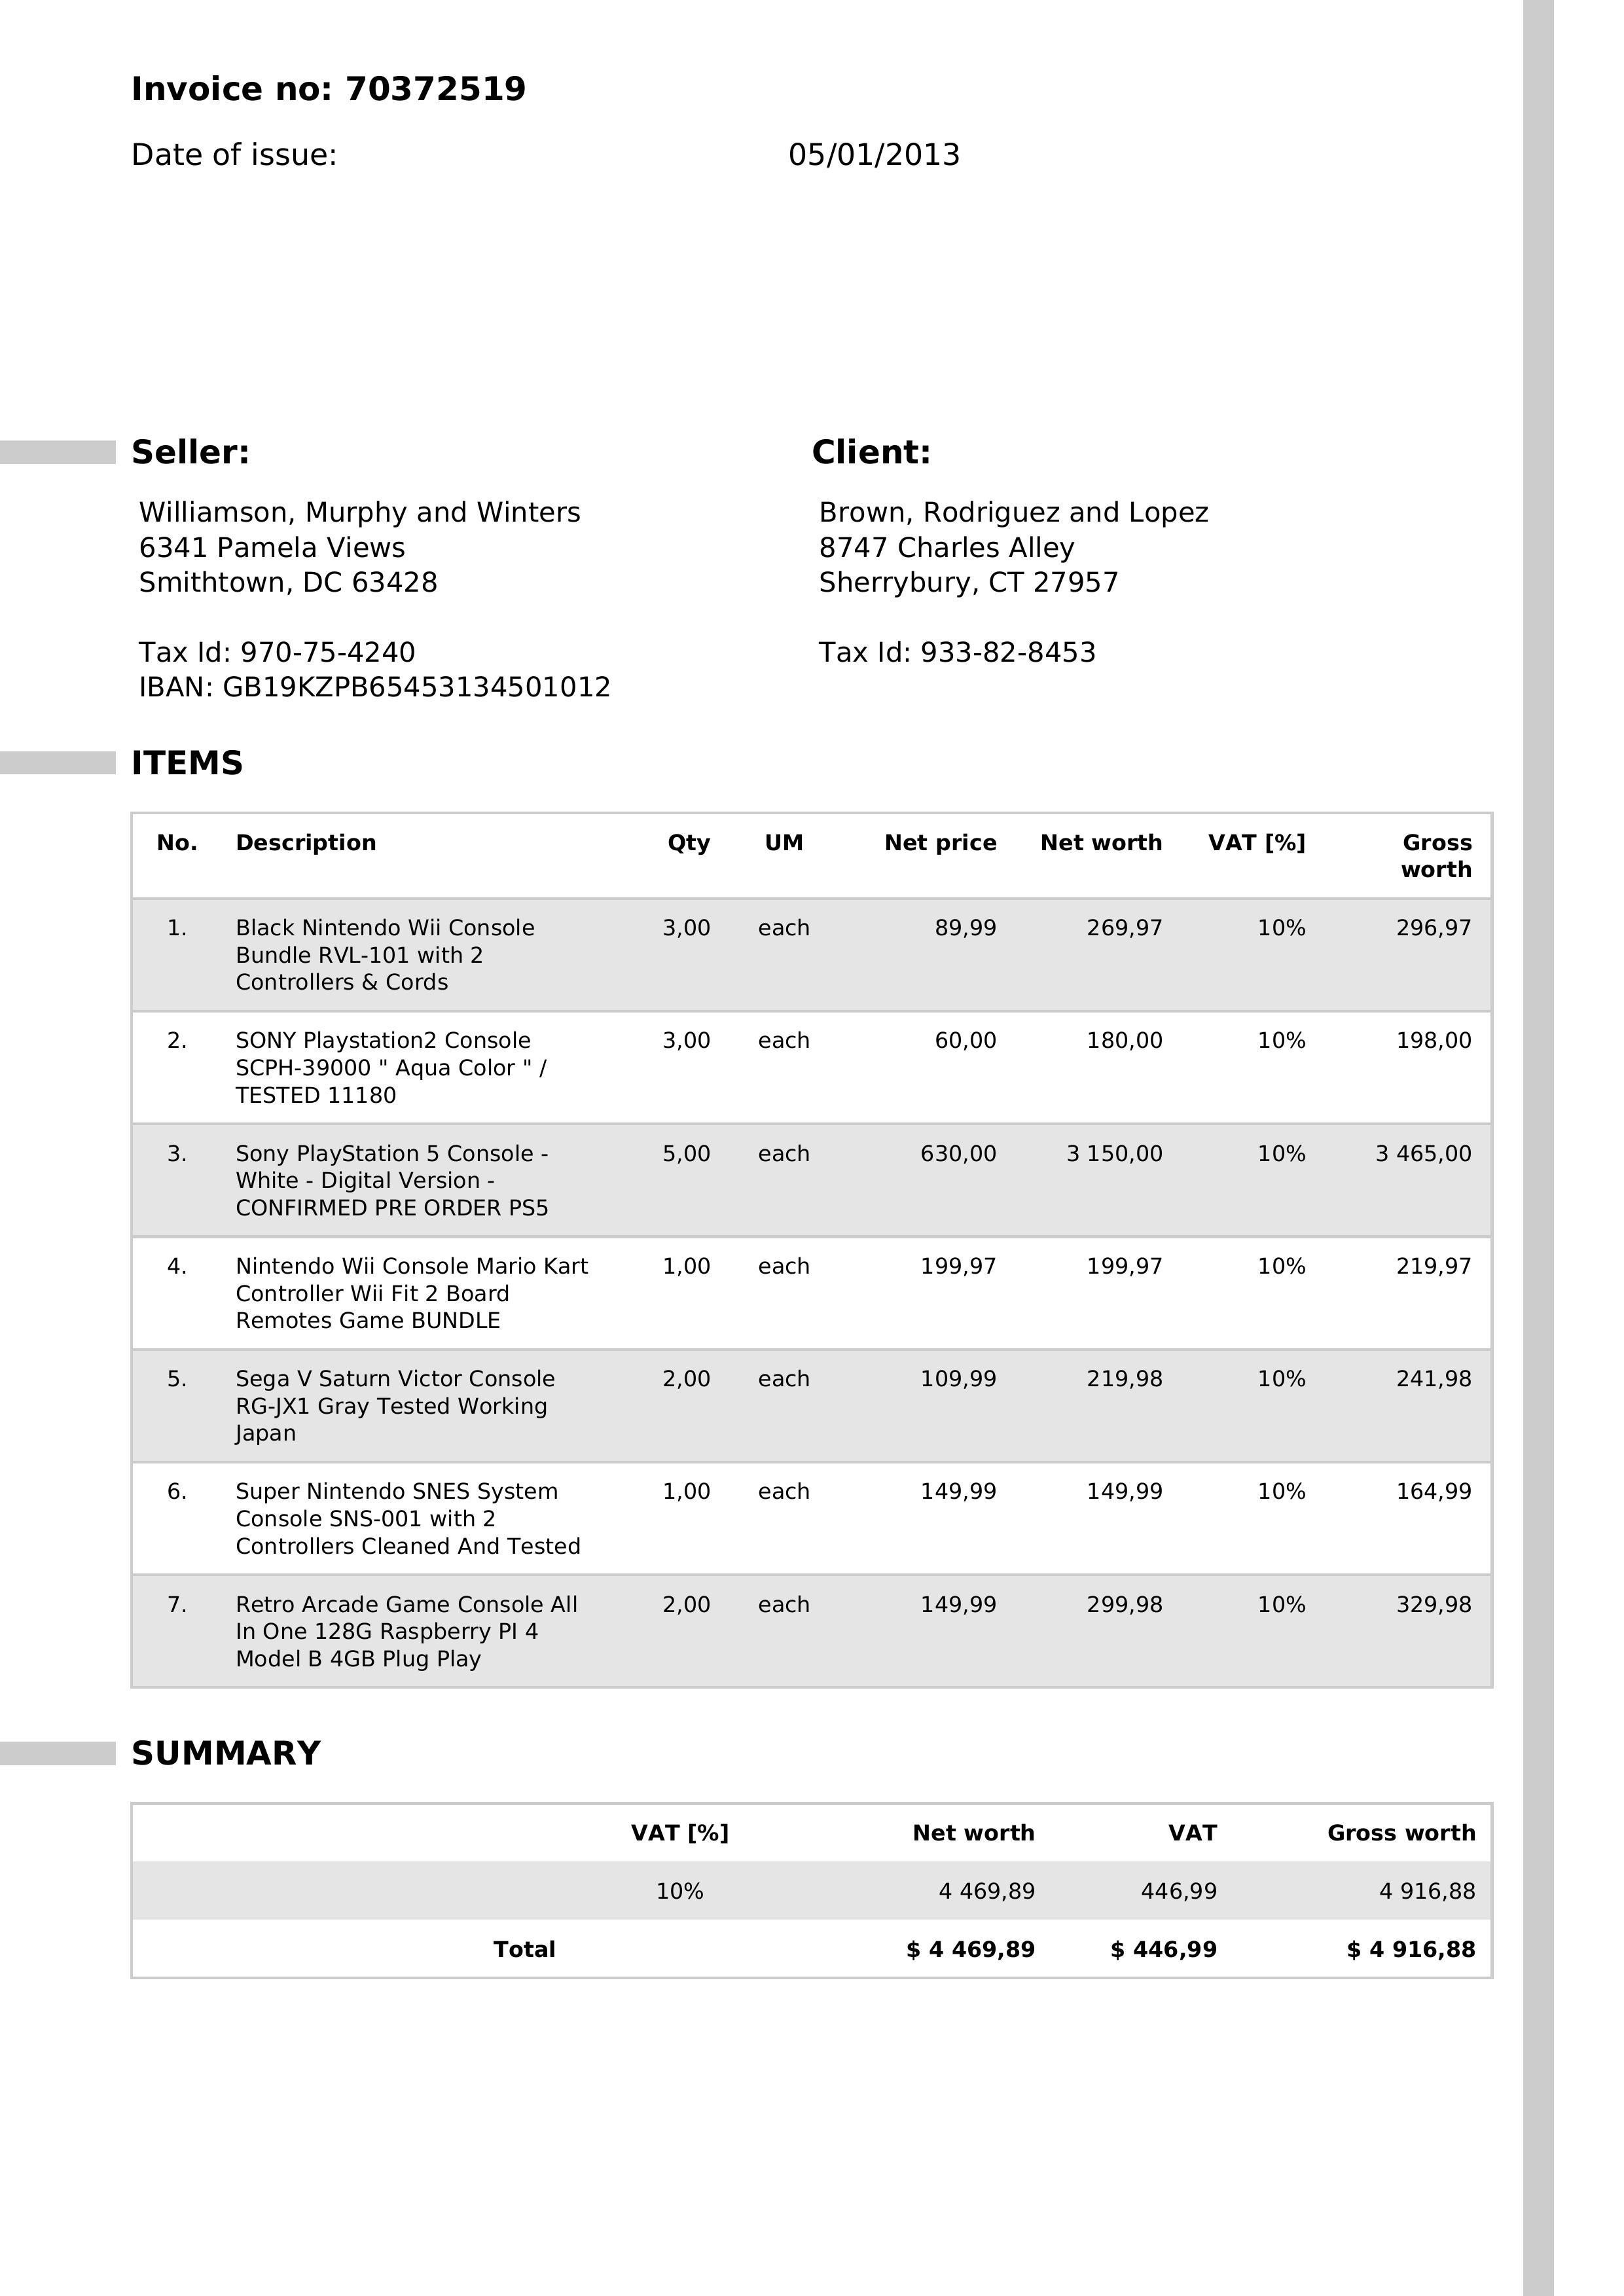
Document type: Invoice